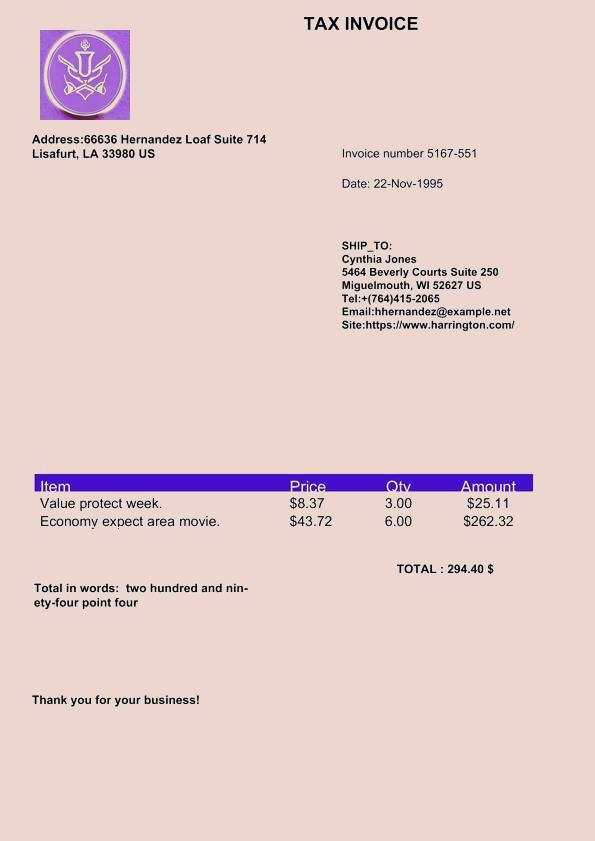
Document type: Invoice